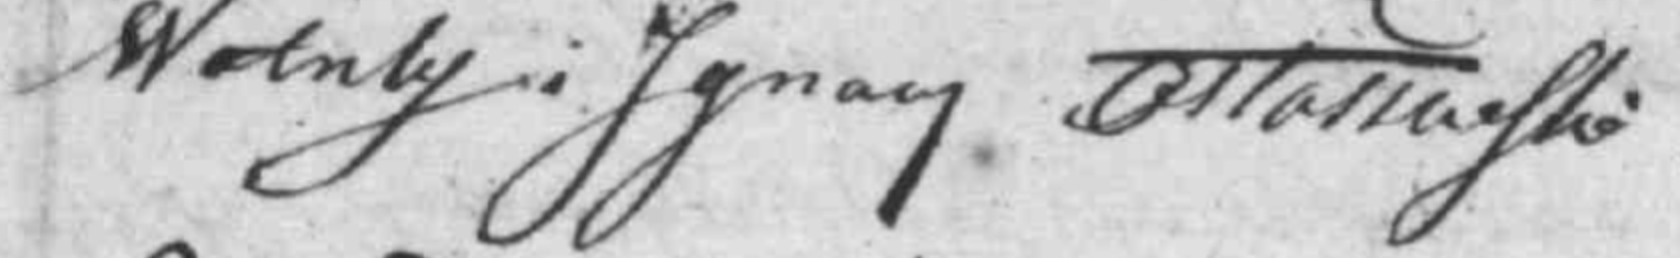
Signature of: ignacy ostaszewski